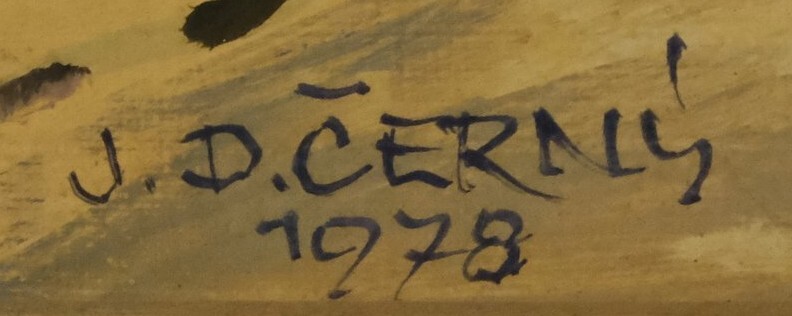
Signature of: josef d černý